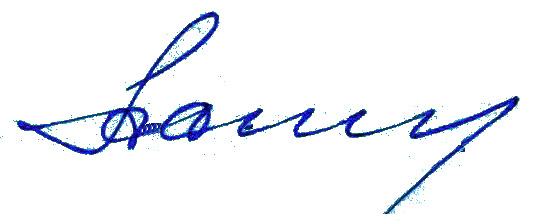
Signature of: aleksandr barkovsky